Question: How does the patient history play a role?
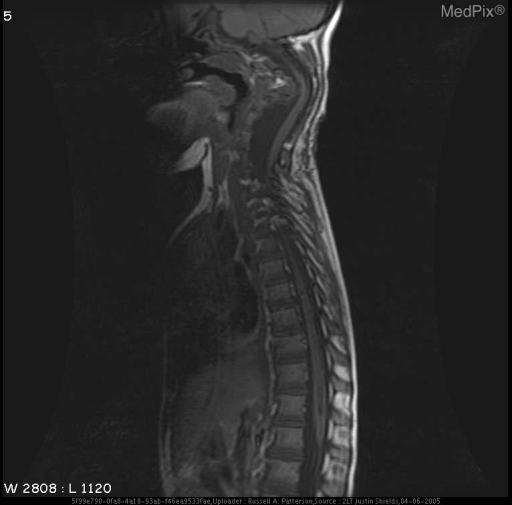
Answer: The patient's history of 10 yo girl with known disease for routine followup is key in understanding the case.